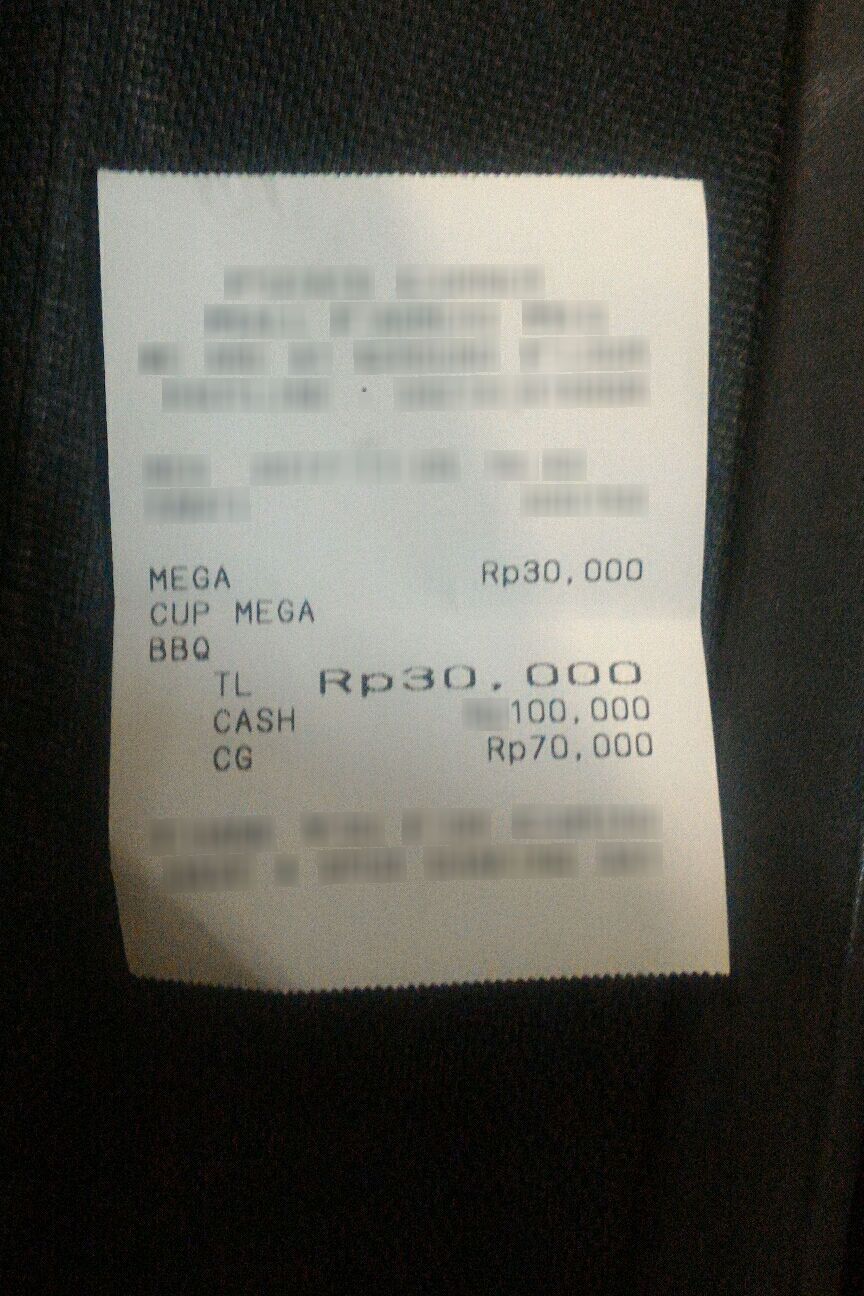
Number of items: 3
Total: Rp 30,000
OCR text regions:
text: MEGA
text: Rp 30,000
text: CUP
text: MEGA
text: BBQ
text: TL
text: Rp 30,000
text: CASH
text: 100,000
text: CG
text: Rp 70,000